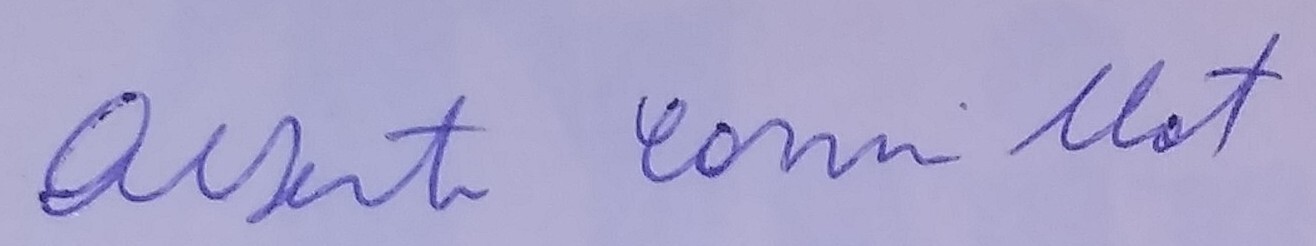
Signature of: alberto cormillot